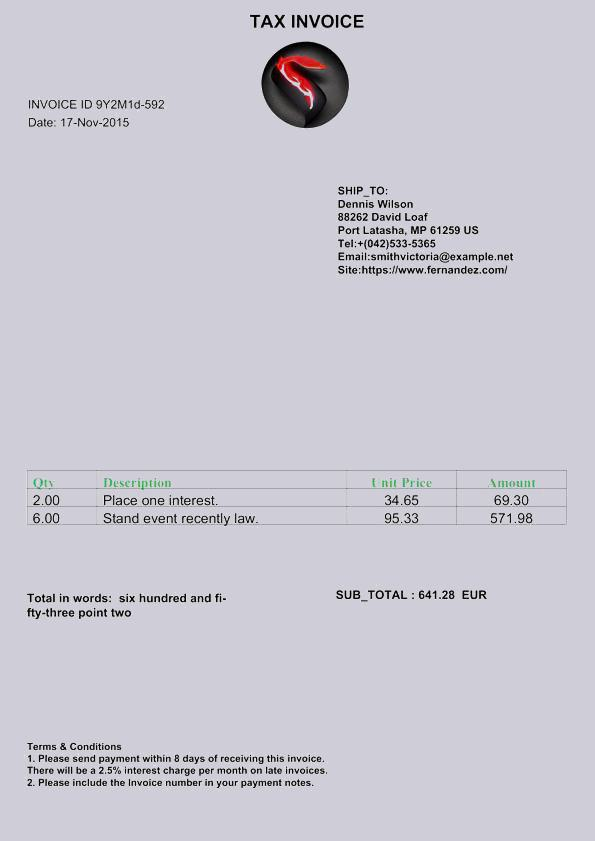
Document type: Invoice